Question: What appears to be the issue?
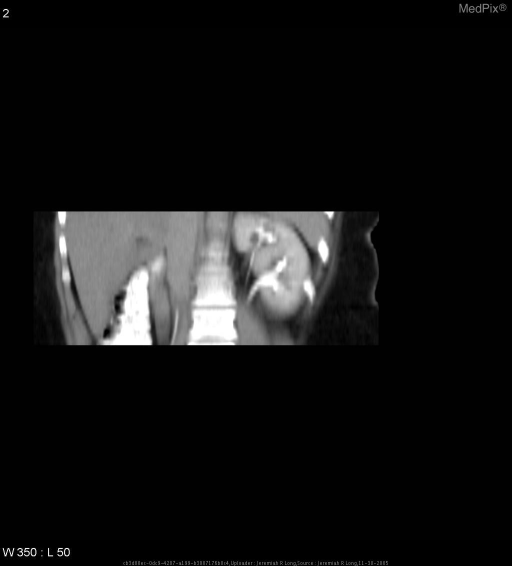
Answer: The findings suggest Triple phase IV contrast study of the abdomen demonstrates a liver hemangioma, and incidental note is made of a left-sided bifid ureter.. Multiplanar reformatted contrast enhanced CT image of the left kidney along the long axis of the kidney demonstarting a bifid ureter.. The patient might have a history of 36 year old female with a liver mass..